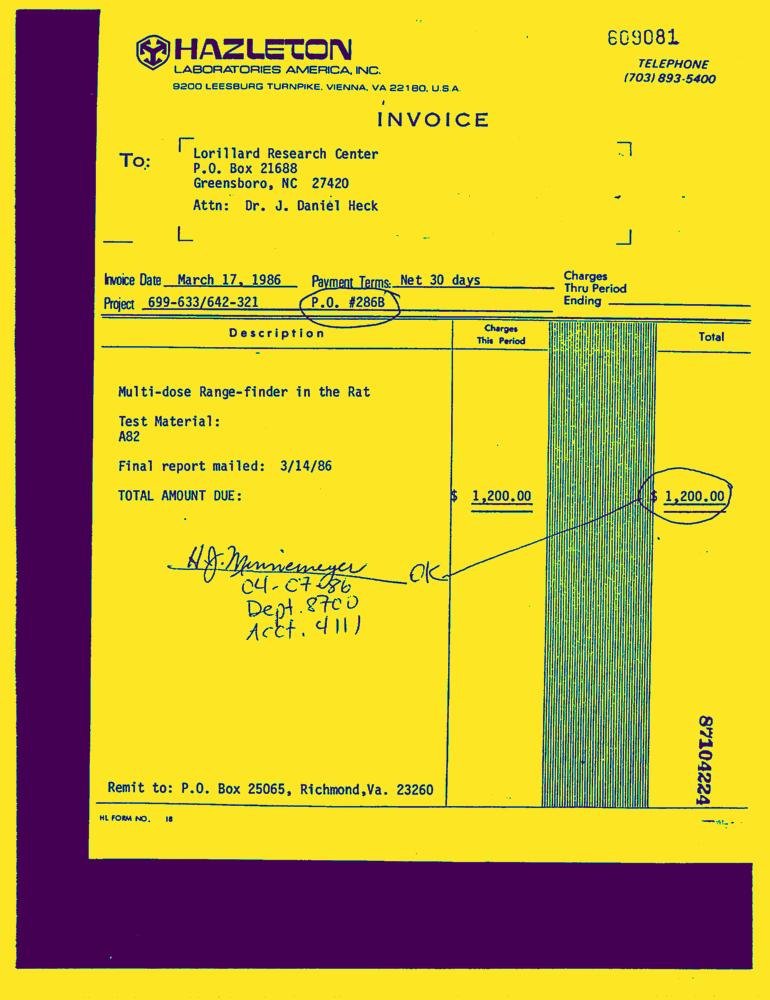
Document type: Invoice-Doc